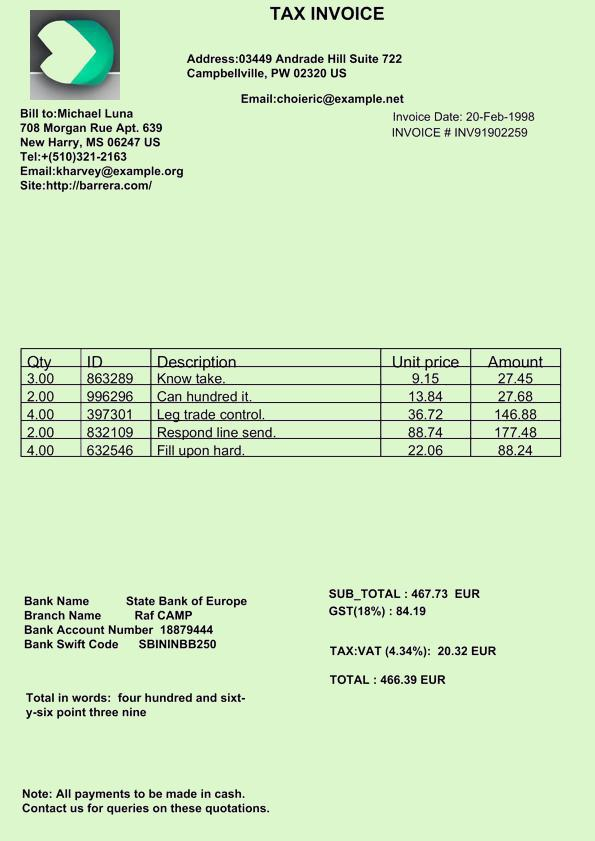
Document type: Invoice